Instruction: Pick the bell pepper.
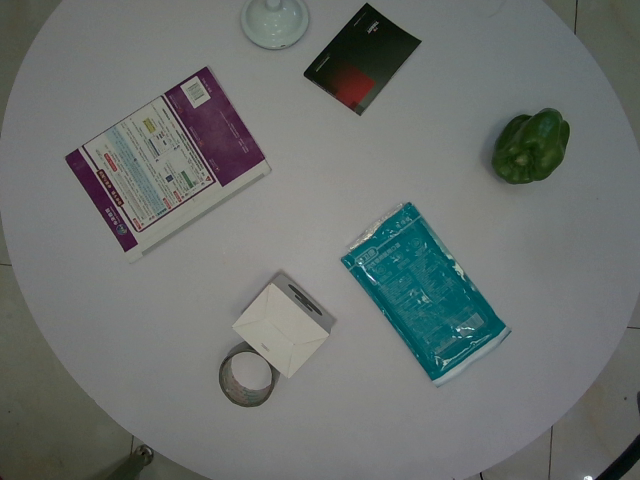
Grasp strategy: vertical